Question: What do the imaging results show?
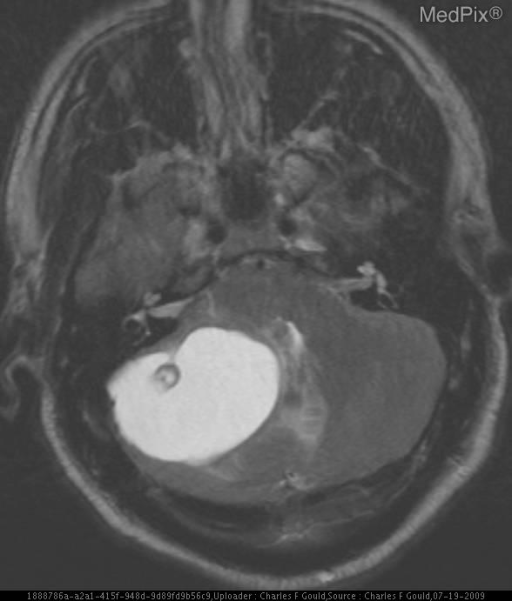
Answer: The imaging shows •  CT: Well-marginated low-density cystic appearing cerebellar mass with a mural nodule.

•  MRI: T1 hypointense / T2 Hyperintense cystic cerebellar lesion with isointense mural nodule. T2 hyperintense cystic component with isointence mural nodule..